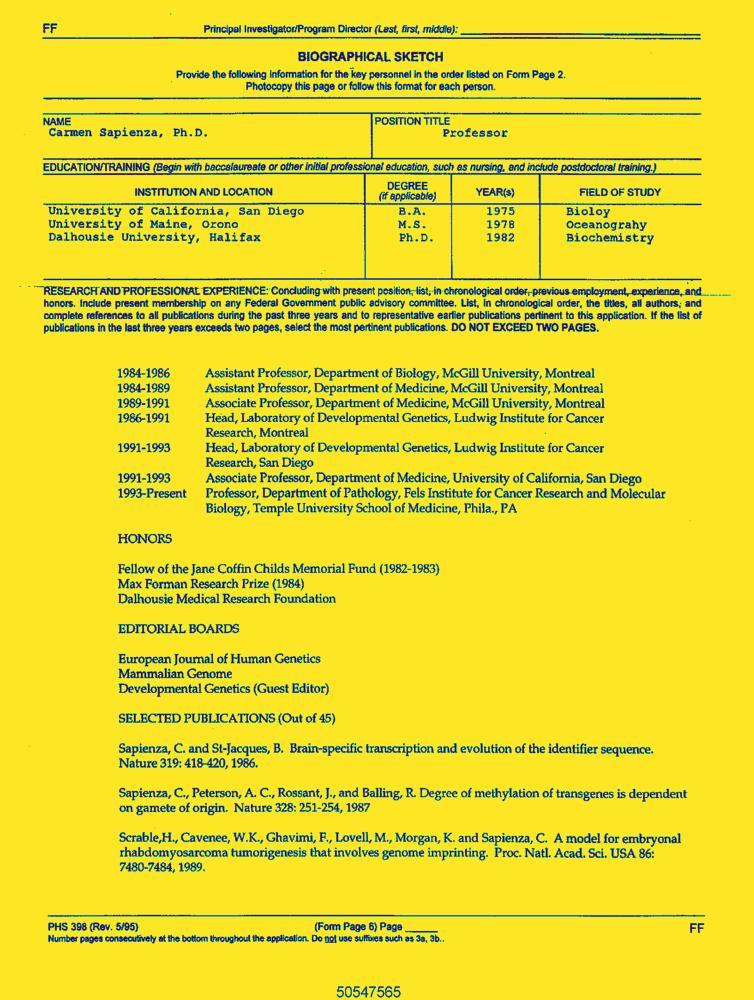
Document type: Resume-Doc